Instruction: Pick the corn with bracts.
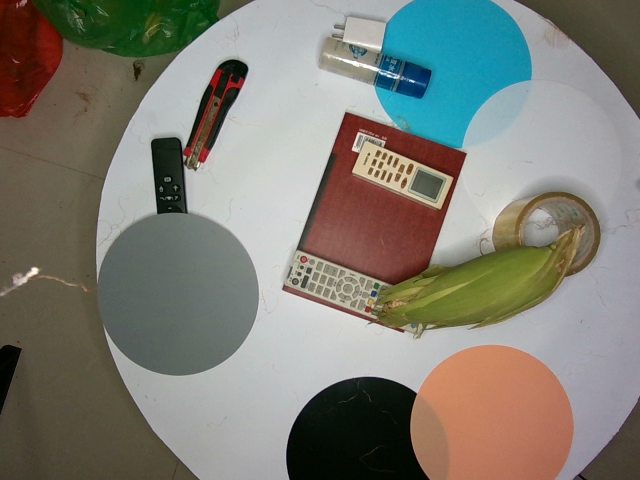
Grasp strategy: vertical